Question: What is the appraised value of the property as recorded in the document?
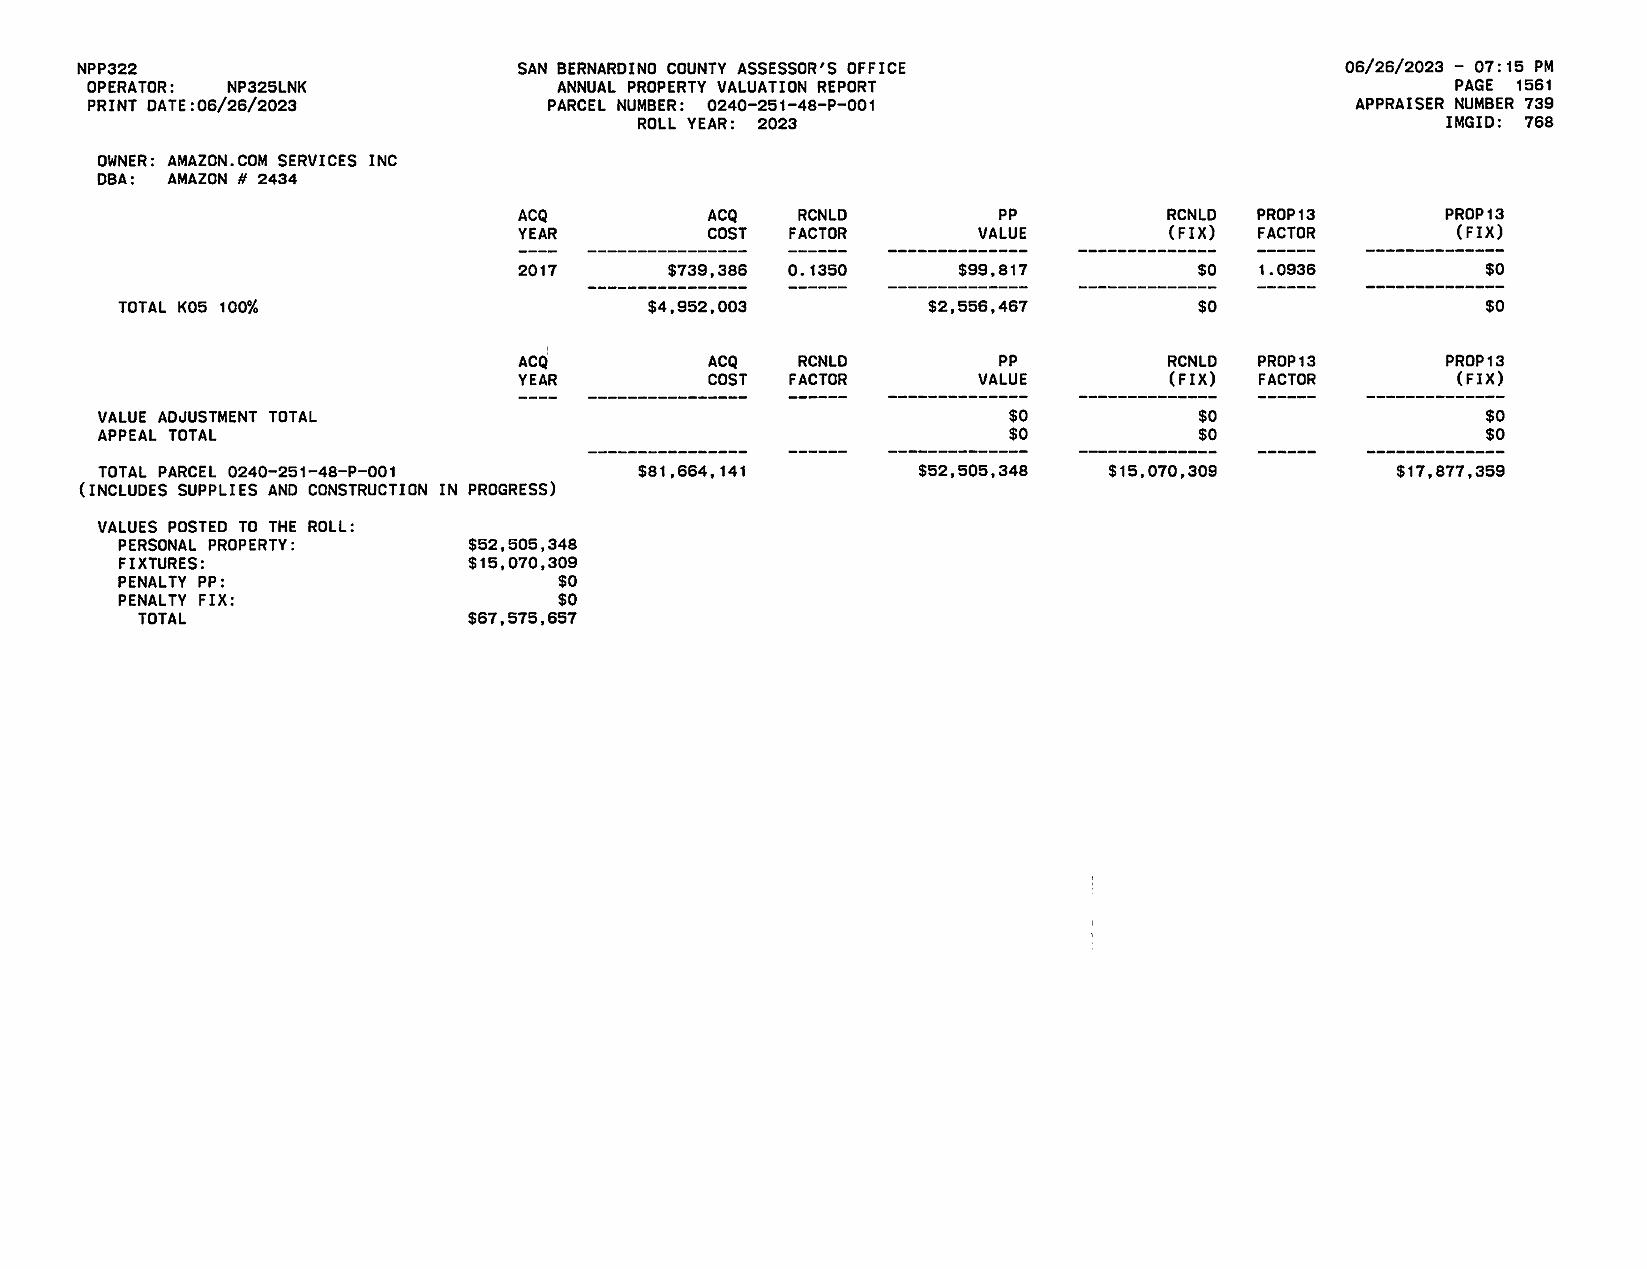
Answer: "$52,505,348 "